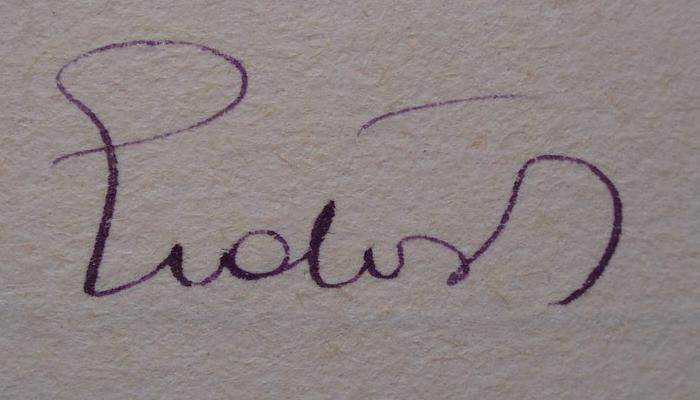
Signature of: renée erdős